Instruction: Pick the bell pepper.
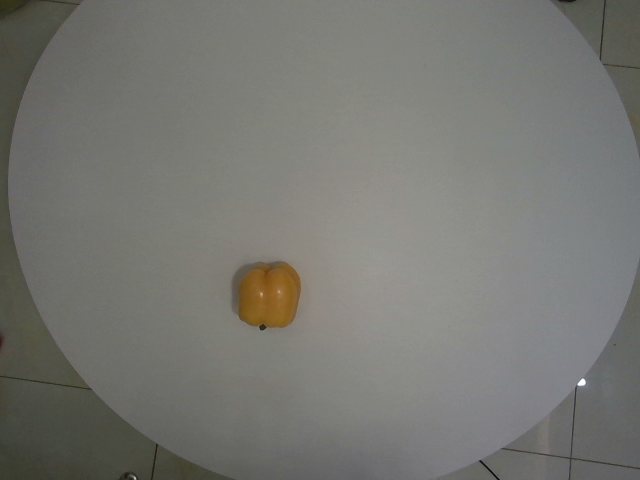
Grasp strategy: vertical